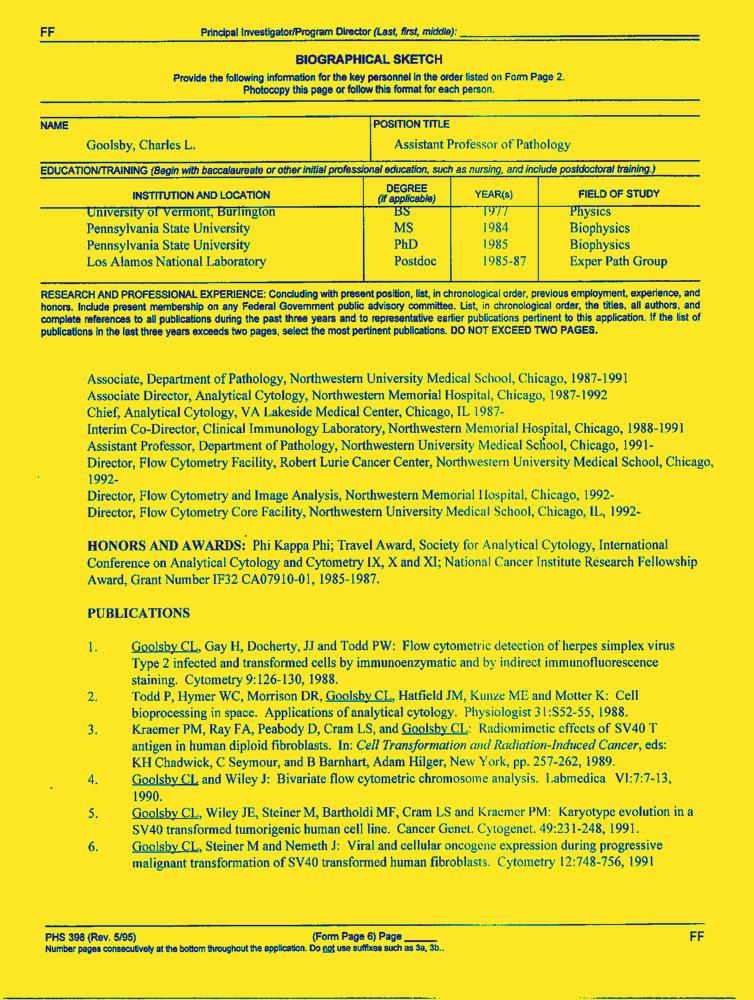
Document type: Resume-Doc